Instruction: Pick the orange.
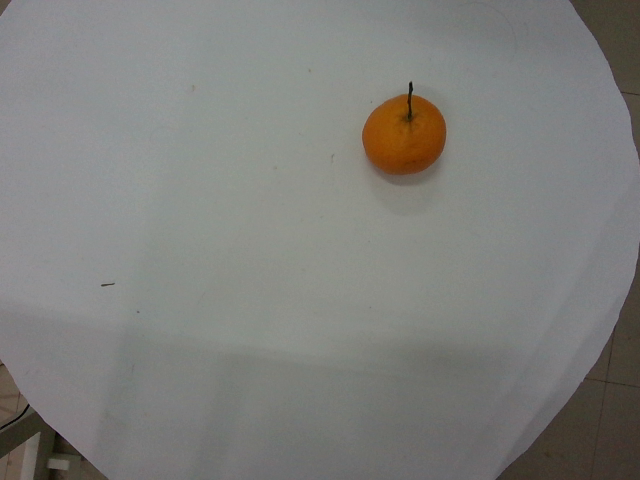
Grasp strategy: vertical